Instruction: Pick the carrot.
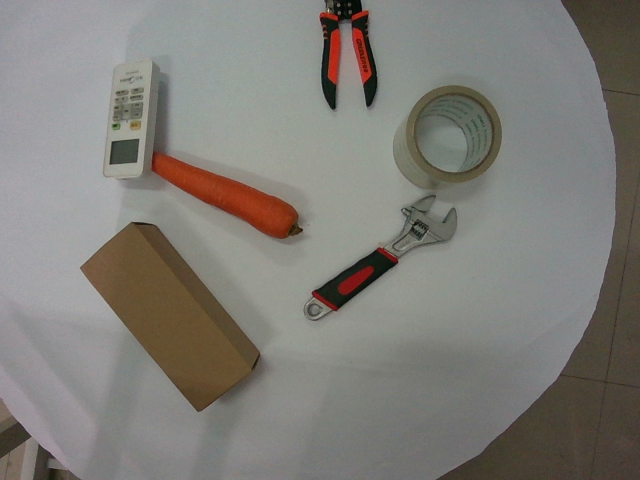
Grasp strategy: vertical